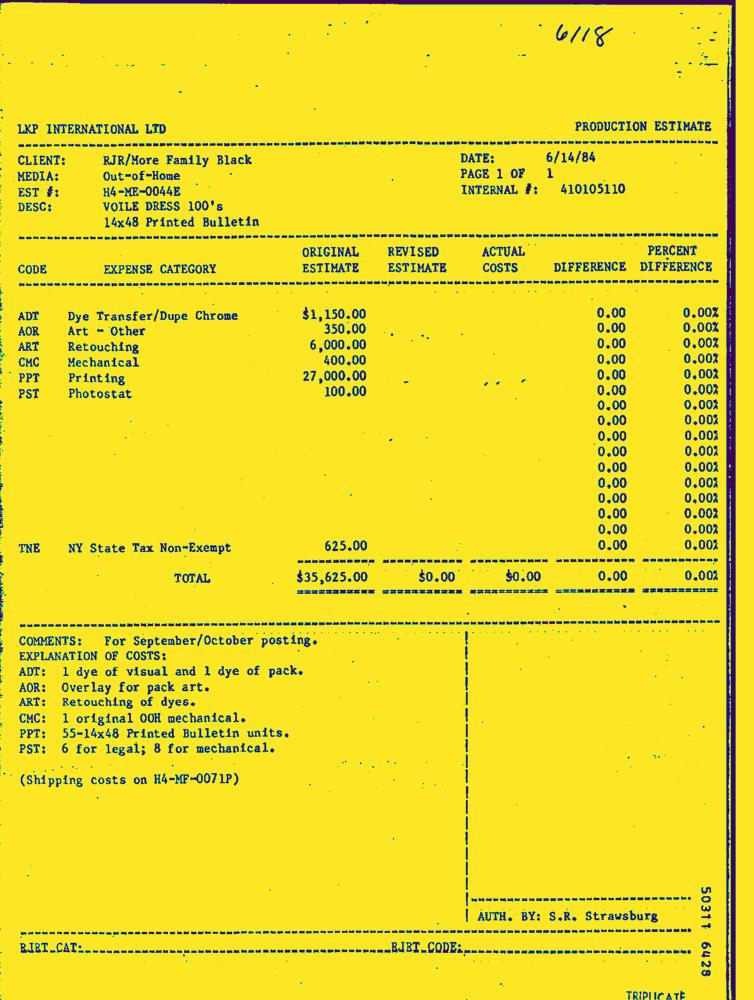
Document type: Invoice-Doc